Question: What was observed in the imaging?
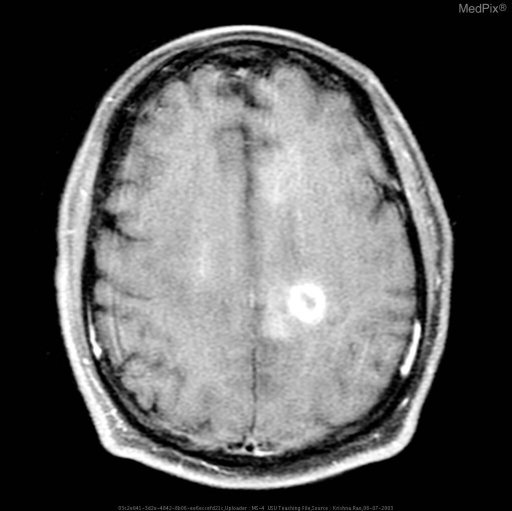
Answer: The imaging shows Patient has multiple ring-enhancing lesions with increased T2 signal within the deep cerebral white matter involving both hemispheres.  Three of the lesions are centered on the periventricular area.  A fourth lesion is present on the superior portion of the corpus collosum and a fifth cystic lesion in the posterior parieto-occiptial area.  No deviation of the midline is appreciated. Patient has multiple ring-enhancing lesions with increased T2 signal within the deep cerebral white matter involving both hemispheres (not shown).  Three of the lesions are centered on the periventricular area.  A fourth lesion is present on the superior portion of the corpus collosum and a fifth cystic lesion in the posterior parieto-occiptial area.  No deviation of the midline is appreciated..